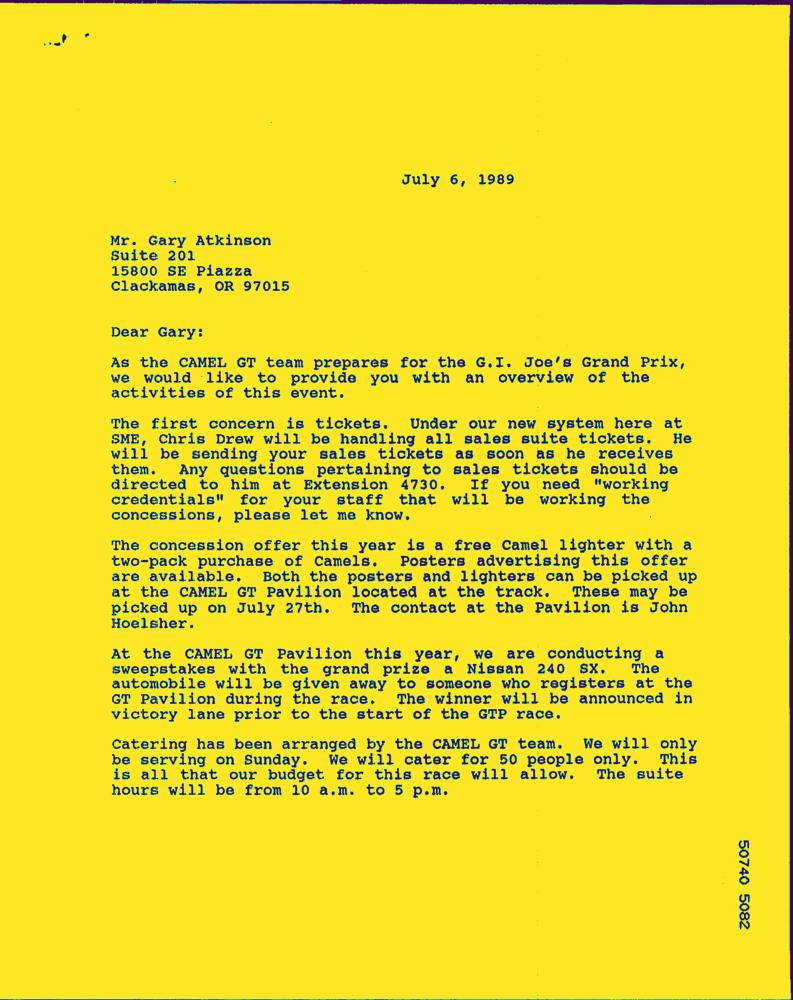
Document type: Letter-Doc